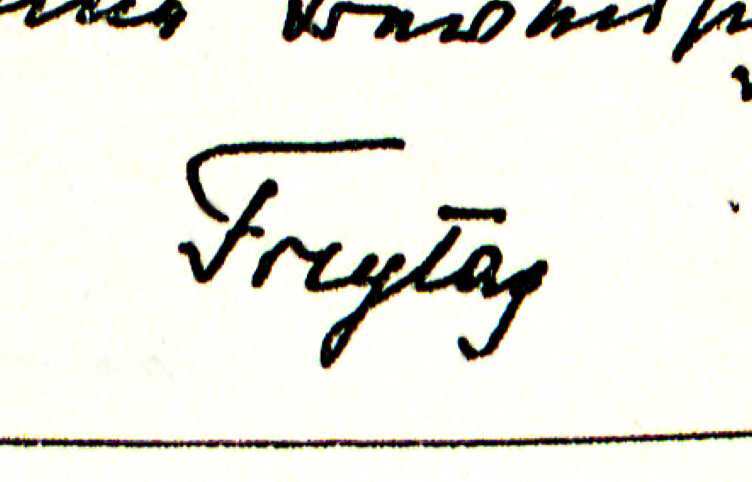
Signature of: hans freytag